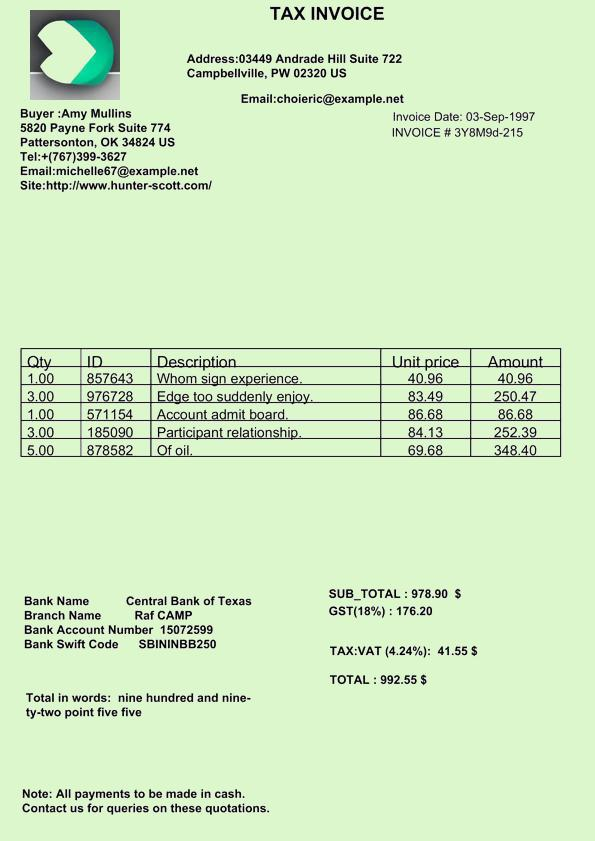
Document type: Invoice